Question: What is the potential diagnosis?
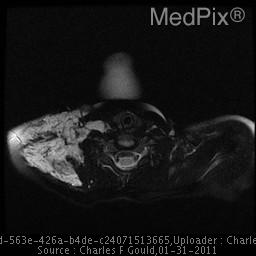
Answer: The possible diagnosis includes •  Capillary (Infantile) Hemangioma
•  Venous Malformation
•  Sarcoma (Rhabdomyosarcoma, Extraosseous Ewings, Undifferentiated Sarcoma)
•  Plexiform Neurofibroma
•  Arteriovenous Malformation.